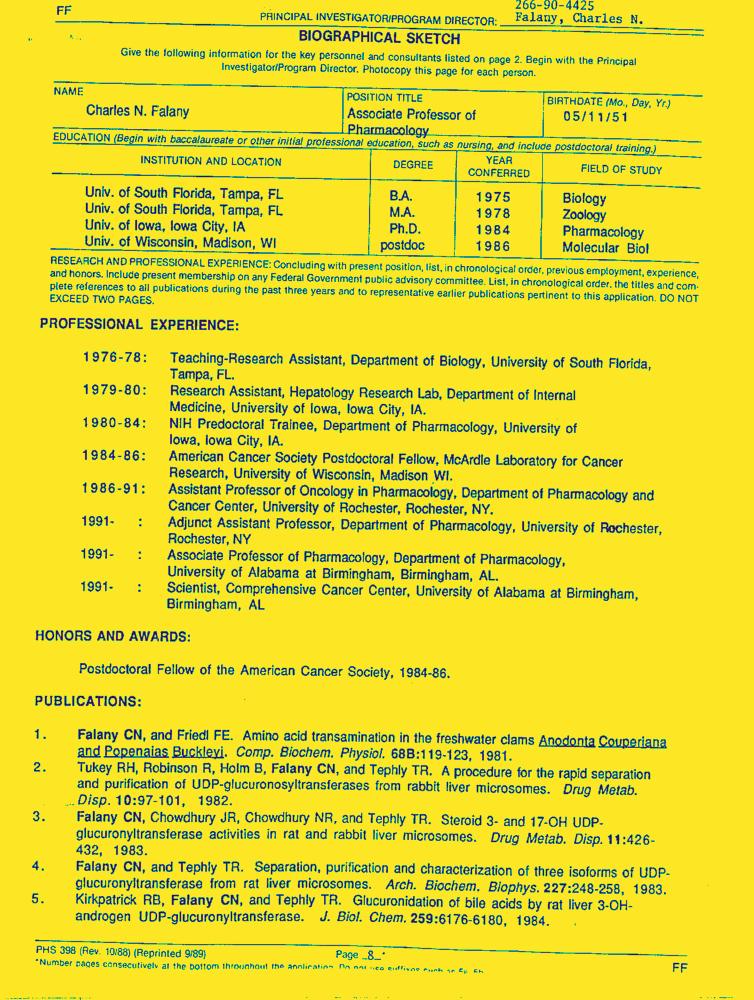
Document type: Resume-Doc